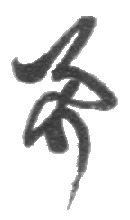
Signature of: hayato ikeda